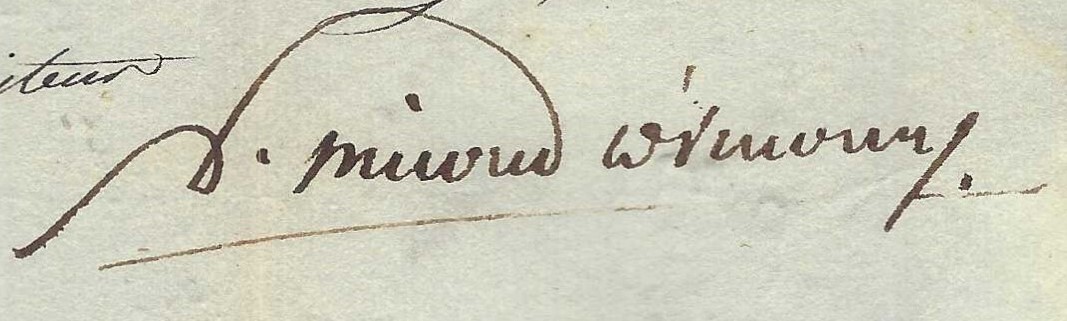
Signature of: charles emmanuel micoud d umons